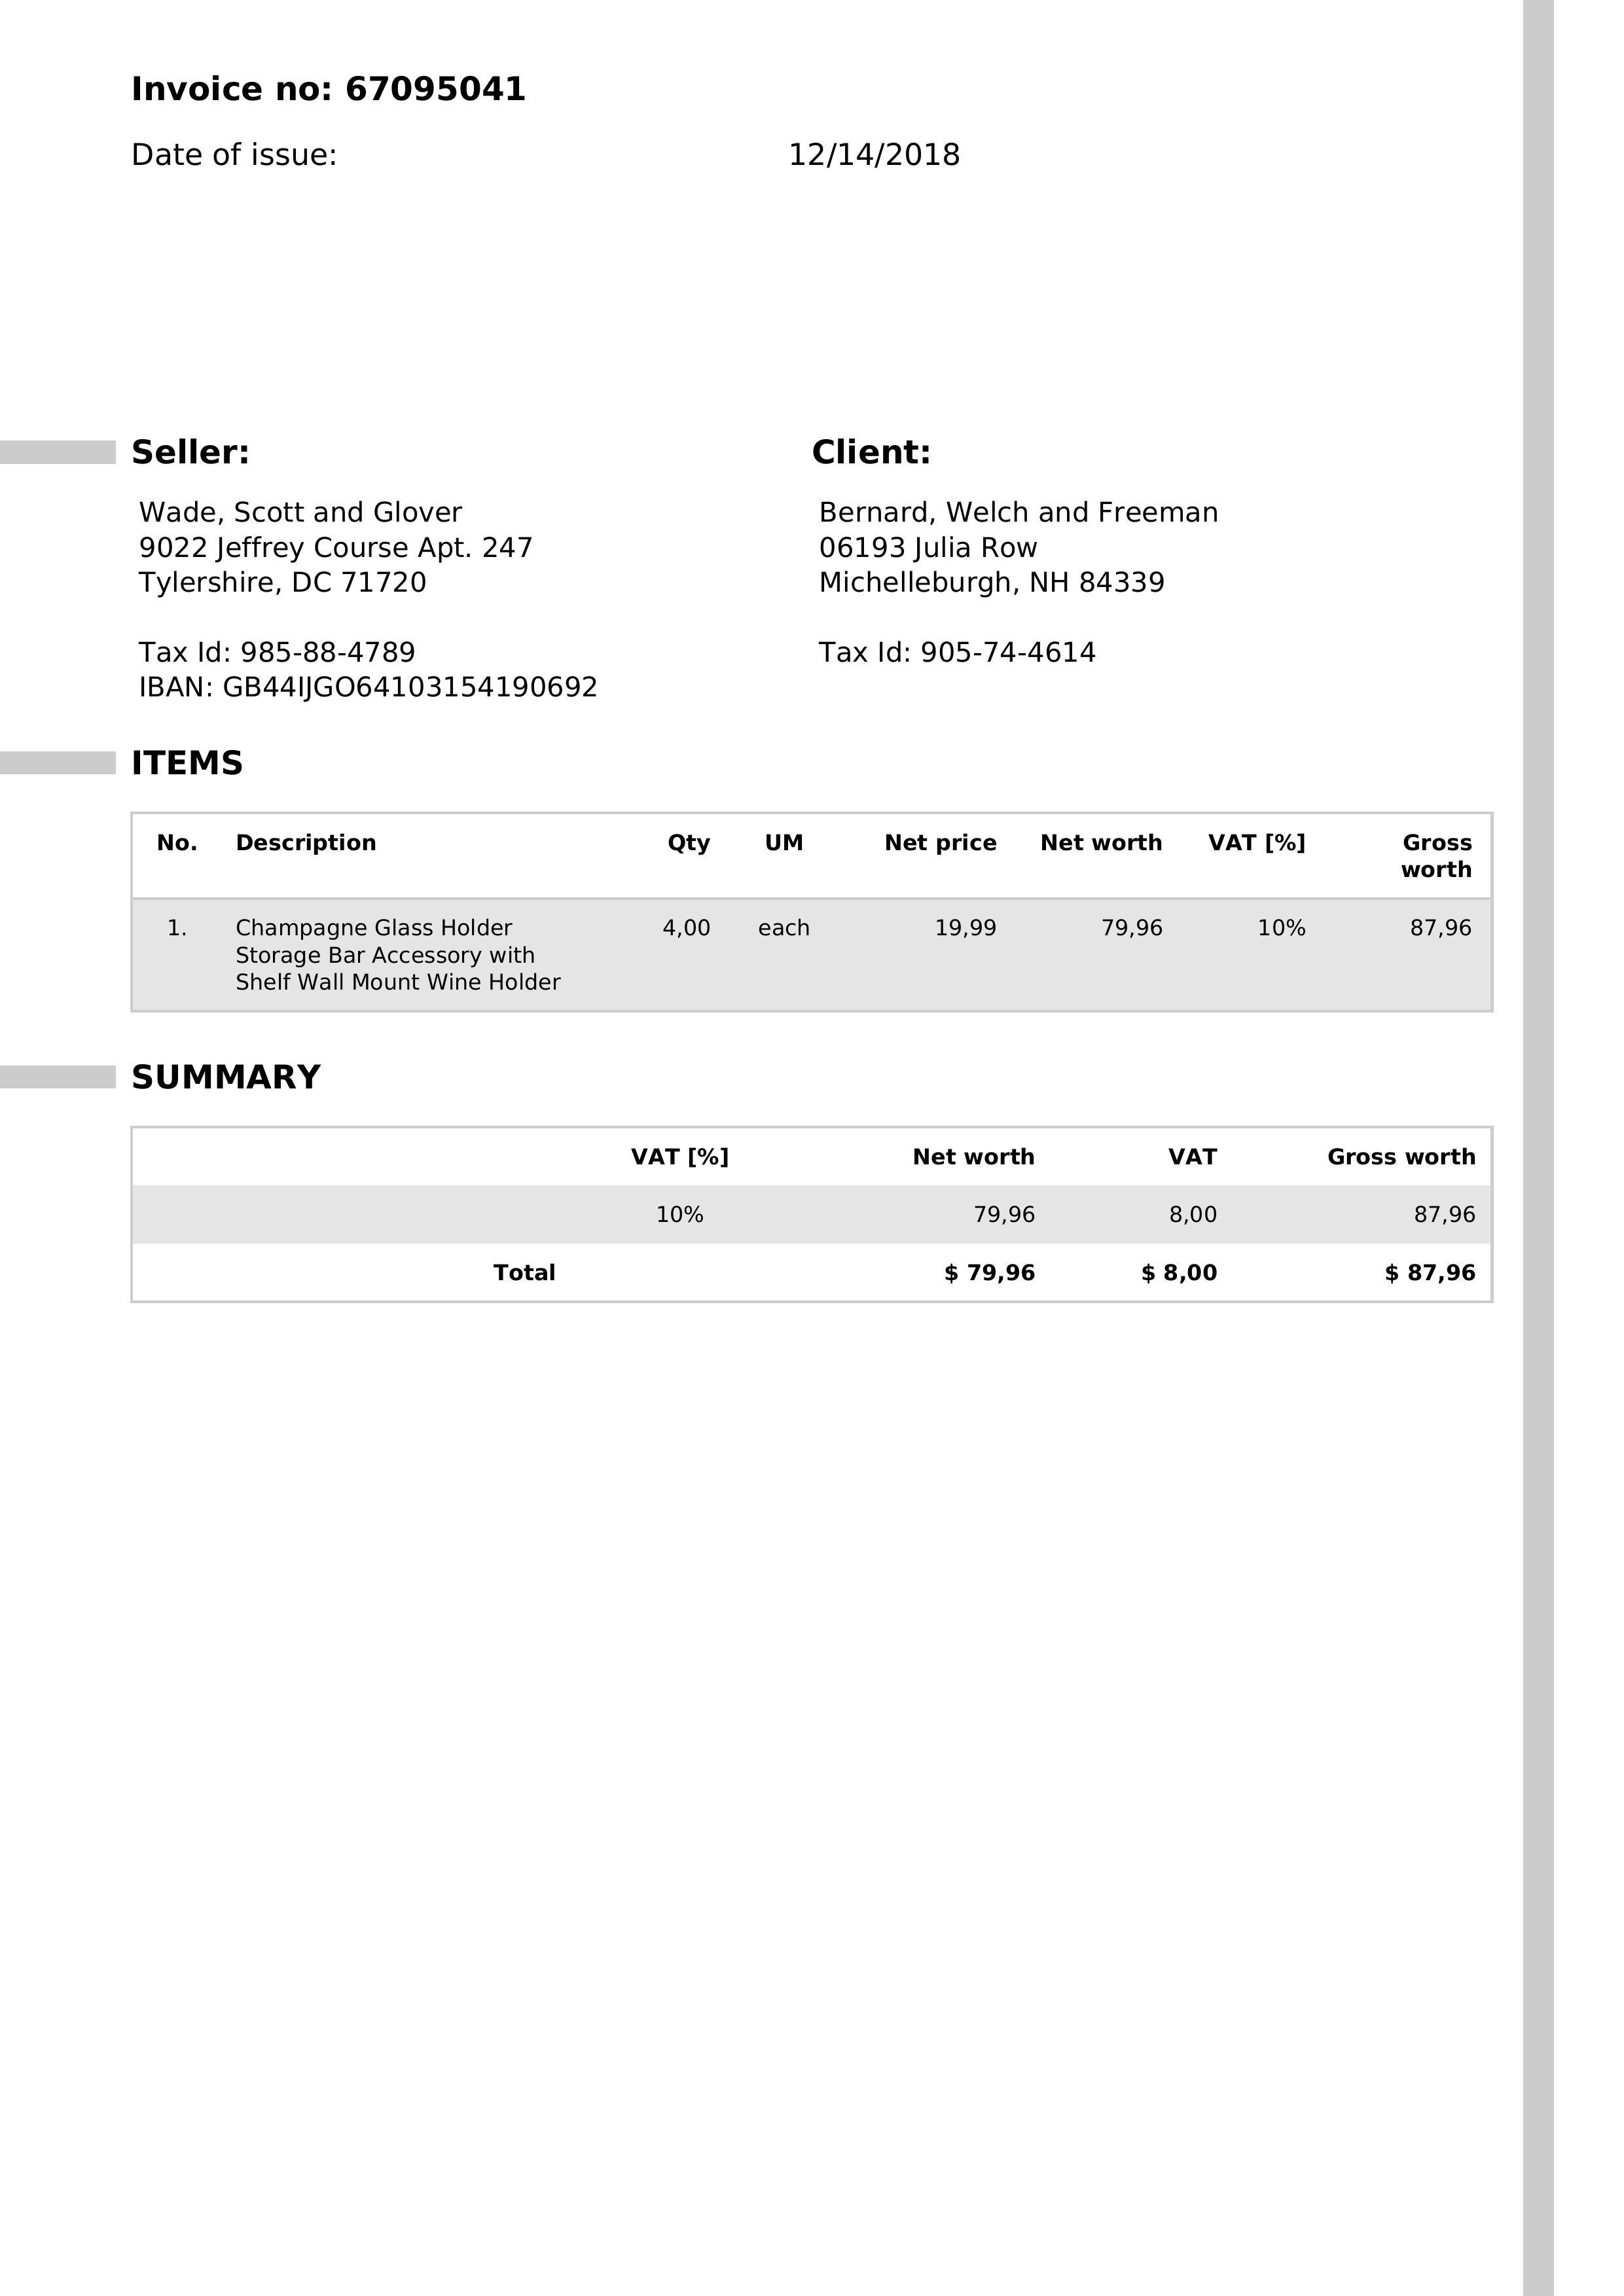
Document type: Invoice